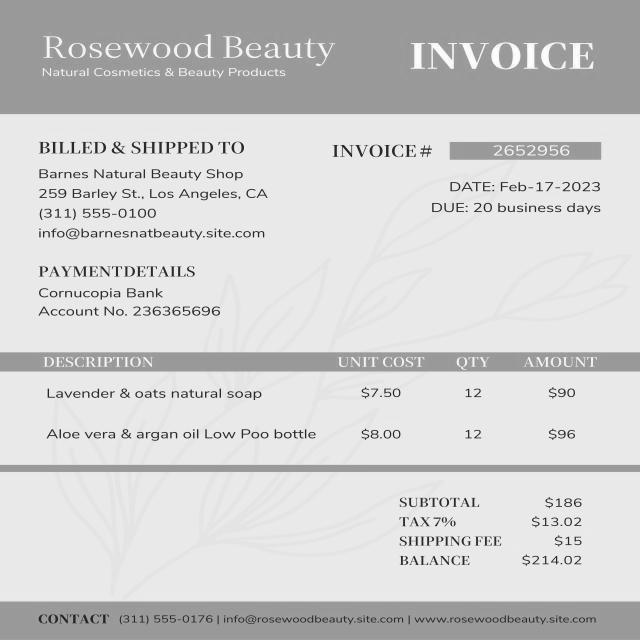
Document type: Invoice